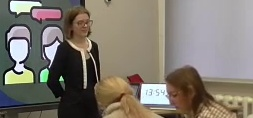
Транскрипция: Я не знаю, как это вы можете понять. Я не знаю, как это вы можете понять. Я не знаю, как это вы можете понять. Я не знаю, как это вы можете понять. Я не знаю, как это вы можете понять. Я не знаю, как это вы можете понять. Я не знаю, как это вы можете понять. Я не знаю, как это вы можете понять.
Категория: Педагогические действия
Подкатегория: Организует групповую работу; Перенаправляет внимание класса
Описание действия: Учитель предлагает ученикам разделиться на команды и посоревноваться в скорости выполнения предложенного задания
Контекст и комментарии: Контекст ДО: Ученики отвечали по одному у доски. Результат ПОСЛЕ: ученики заинтересованы в выполнении задания. Педагогический эффект: соревнование команд позволяет сильнее заинтересовать учеников в процессе обучения а также позволяет им обменяться знаниями в процессе совместной работы